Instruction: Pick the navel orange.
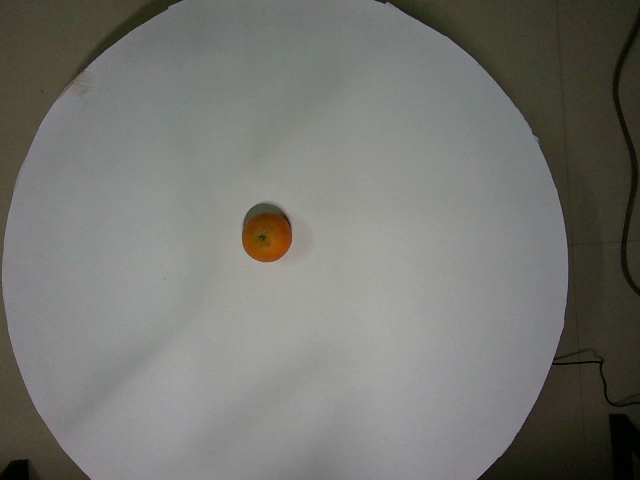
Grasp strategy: vertical